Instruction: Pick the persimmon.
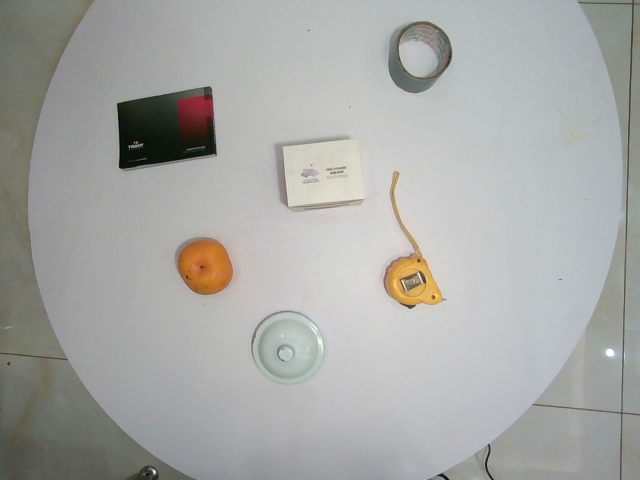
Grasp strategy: vertical